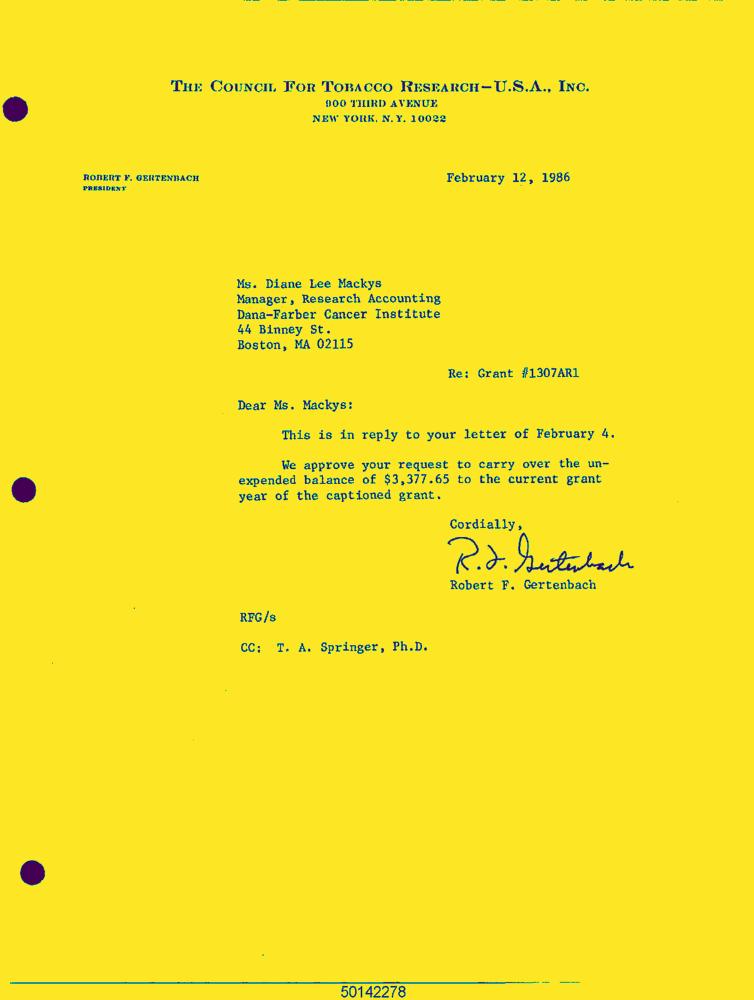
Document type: Letter-Doc